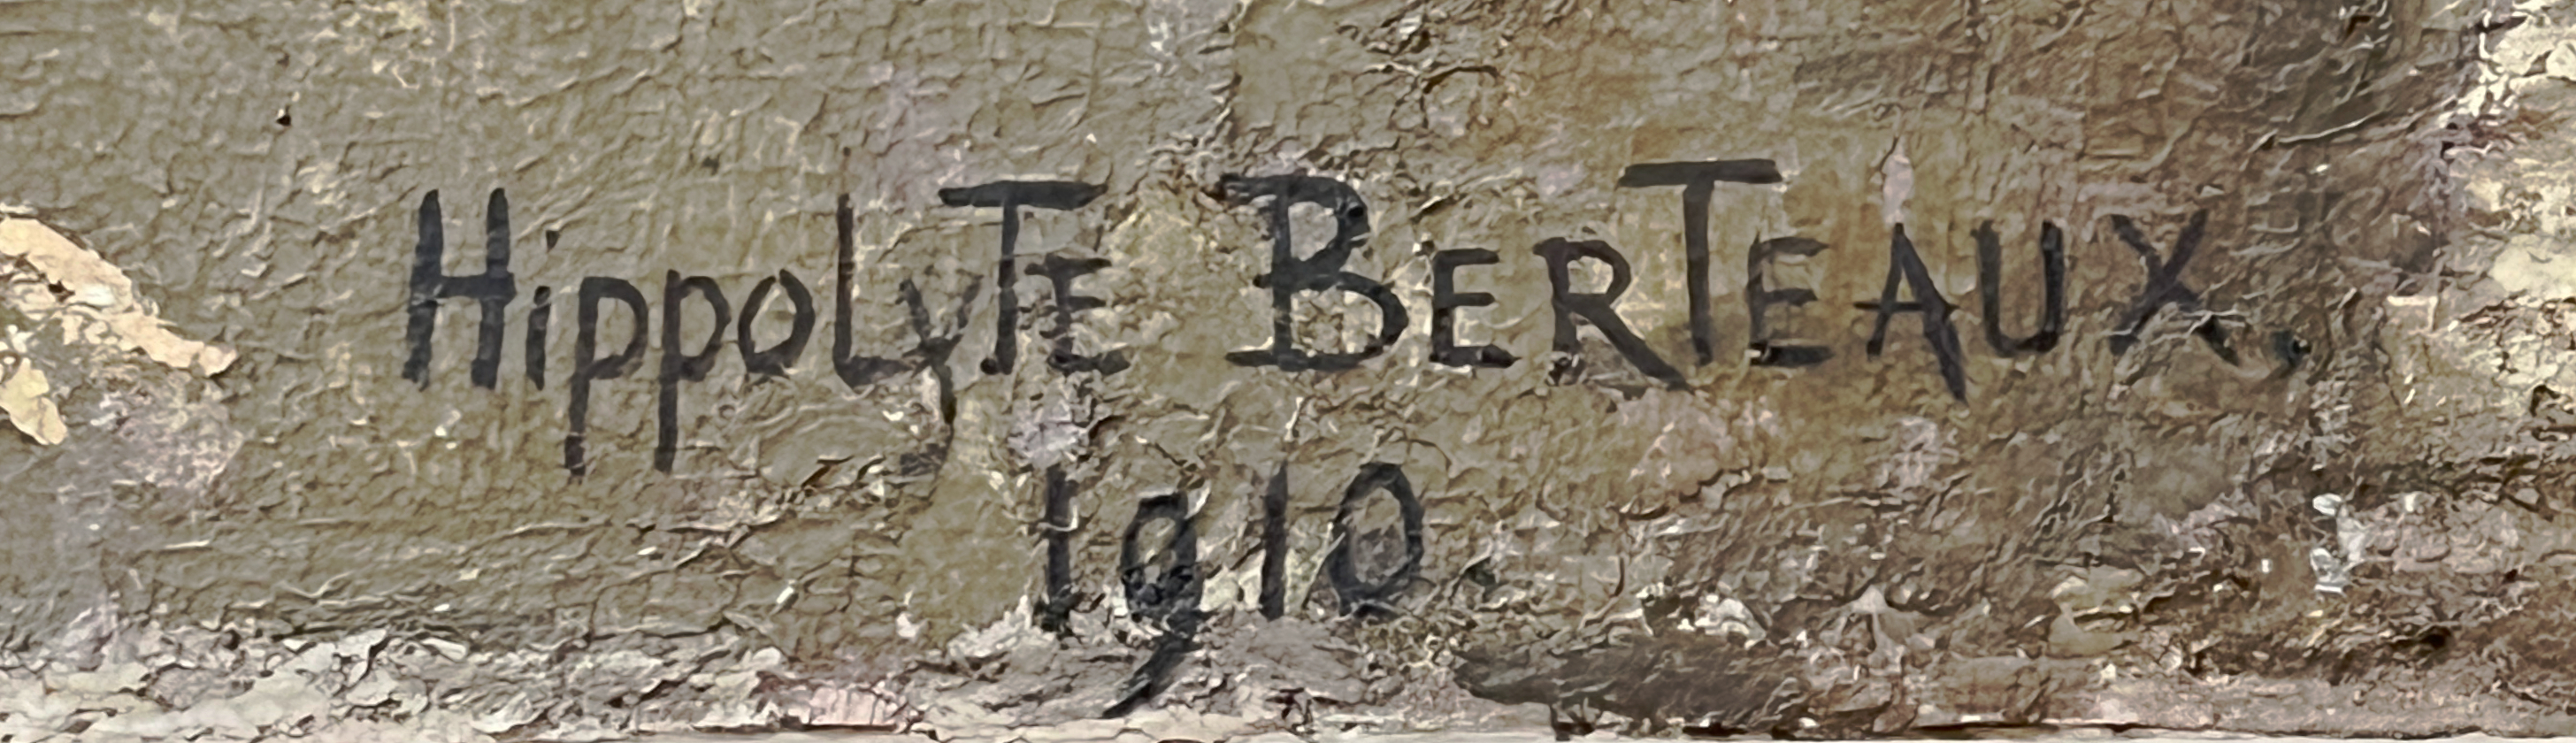
Signature of: hippolyte berteaux